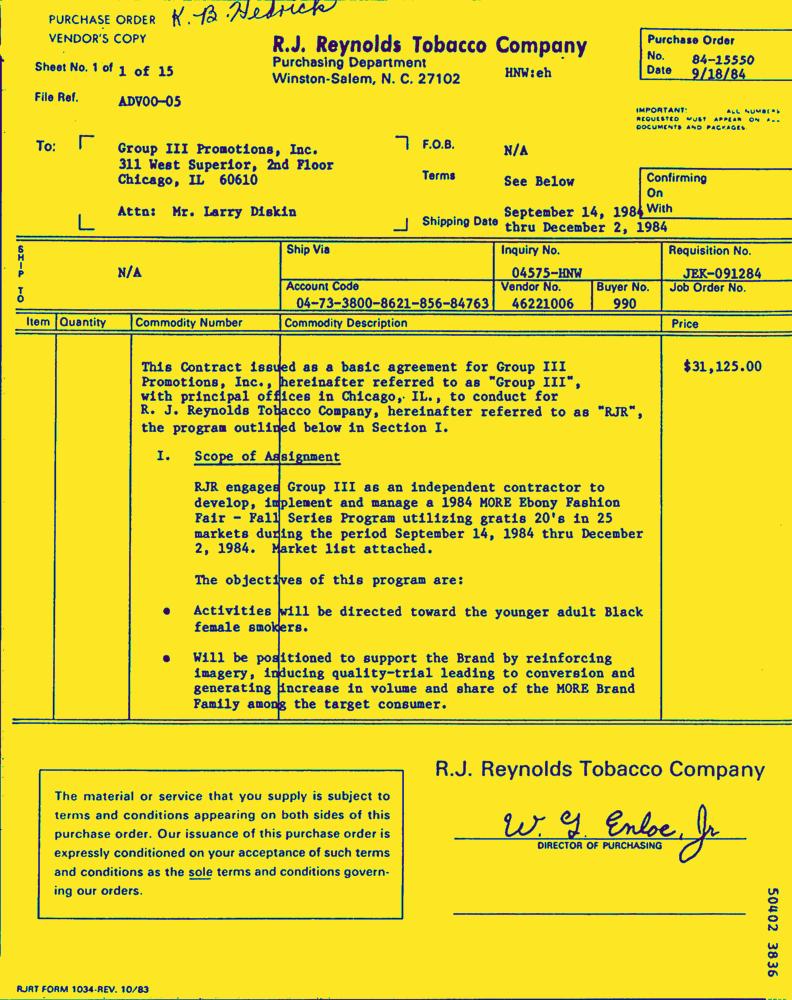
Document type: Invoice-Doc